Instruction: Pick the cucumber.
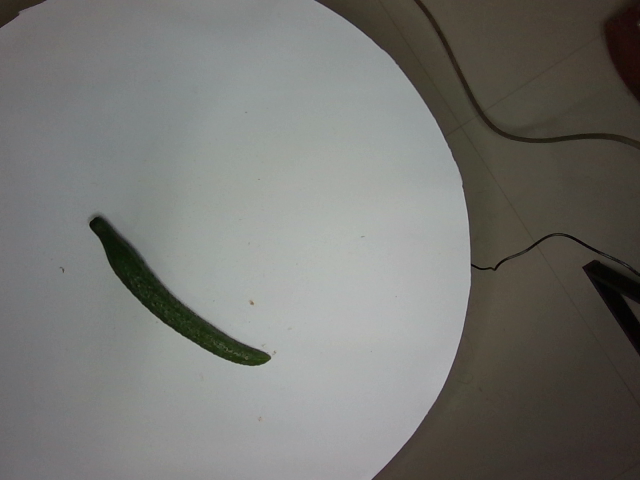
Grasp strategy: vertical